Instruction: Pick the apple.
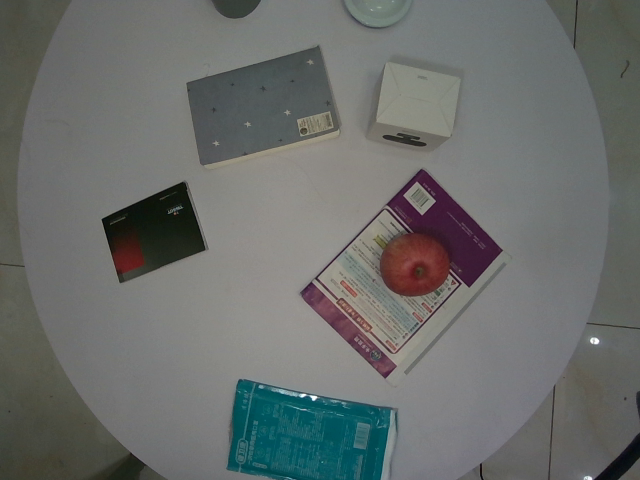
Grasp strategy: vertical